Question: Talk about the condition:
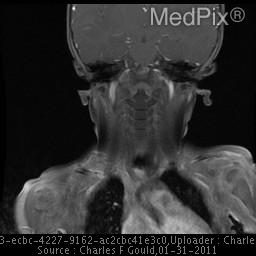
Answer: The disease is discussed as: Overall, hemangiomas are present in 10-12% of Caucasian children - mostly as cutaneous lesions, often called "strawberry marks".

Intra orbital vascular lesions account for 5-20% of all orbital masses in children.  Some of these are neoplastic (capillary hemangioma) while others are malformations including venous varices and cavernous hemangioma.  Capillary hemangiomas are composed of variably sized vascular spaces that are lined by proliferating endothelial cells.  Capillary hemangiomas have been reported as the most common vascular tumor of the orbit, representing 5-12% of pediatric orbital lesions.

Multiple synonyms have been used for these lesions, including infantile hemangioma, benign hemangioendothelioma,  and hemangioblastoma.  However, these terms are neither distinctive nor accurate and the most commonly used term is “capillary hemangioma” – to allow distinction from the “cavernous hemangioma” (AKA “cavernoma”, cavernous malformation).  The cavernous hemangioma is one of the most common orbital masses in the adult patient.  The latter process is malformative and not neoplastic. [Mulliken 1982 PMID: 7063565]

Orbital hemangiomas have been reported in association with PHACES (Posterior fossa malformations, Hemangiomas, Arterial anomalies, Cardiac defects and coarctation of the Aorta, Eye abnormalities, and Sternal abnormalities or ventral developmental defects); and also with blue rubber bleb nevus syndrome. [McCannel 1996 PMID: 8643250]

Orbital capillary hemangiomas (OCH) may be supplied either by branches of the internal (e.g. ophthalmic) or external carotid artery, and may extend intracranially through the superior orbital fissure or optic canal.

•  Clinical
Orbital capillary hemangioma (from now on just “hemangioma”) present as sporadic lesions in childhood, with approximately 1/3 as congenital lesions noted at birth.  The majority will present during the first decade.  Almost half of them may enlarge during a Valsalva maneuver or with crying.  There is a slight female predilection of 3:2 over males vs. up to 3:1 for cutaneous hemangioma.  These endothelial vascular neoplasms typically proliferate in the first few months after presentation; and, then most stabilize – often at an alarming size.  The natural history in most patients is for the lesions to stabilize for a period of years, and then begin spontaneous involution in adolescence, typically from 4-8 years of age.  Some cases have been followed for up to 18 years, with eventual spontaneous but slow involution. [Henderson JW Ophthalmology 1990 - PMID: 2342808]

In addition to the obvious facial discoloration and mass, capillary hemangiomas may interfere with vision, cause proptosis, diplopia or amblyopia, and even optic atrophy.  [Yap EY 1998 - PMID: 9703301]

•  Gross Pathology
These lesions are usually ruby-red soft, rounded and occasionally lobulated masses.  Lesions with skin or subcutaneous involvement are often called “strawberry” lesions due to their red color.

•  Histology
These lesions are usually well demarcated from surrounding tissues.  The histology varies with the phase of the lesion.  In younger patients, while the lesions are “active” or growing, histology shows mitotic activity from plump proliferating endothelial cells that surround small irregular vascular spaces.  Mast cells may be increased within the lesion.  Classically, involution begins within the center of the mass, and the advances outward.  Fatty and fibrous tissue surround the vascular space; and, the fibro-fatty tissue eventually replaced the vascular stroma.  These features allow distinction from cavernous hemangiomas, that have larger vascular spaces that are lined by flattened endothelial cells.

•  Imaging
» US
Ultrasound may play a dual role in capillary hemangioma – demonstrating the lesions as well as documenting their vascularity.  [Verity DH EYE 2006 - PMID: 17019424]  US shows great variability in lesion appearance, but can well document high-velocity flow in (100-1000 times normal) in feeding vessels.  [Verity2006]  Lesion involution is often preceded by stabilization in the rate of flow increase.  Although US can be used to follow the progression-regression sequence in these tumors, MR provides the best evaluation in the diagnostic phase.

» CT
The appearance of orbital capillary hemangiomas varies over time.  Most commonly during the growing phase, they will appear as intensely enhancing lesions, that may be either well demarcated or poorly marginated.  Lesions may be more dense than brain (50-60 HU) due to the blood filled vascular spaces.  In the involution phase, the attenuation of the lesion will decrease, as fibro-fatty tissue replaces the vascularity.

» MR
These lesions are usually well demarcated discrete lobulated masses with internal septations.  They are usually dark on T1W and become hyperintense with T2-weighting.  Bright contrast enhancement after Gadolinium is almost universal in these lesions.  As these lesions involute, fatty and fibrous tissue may replace the tumor and the lesion may show areas of T1 shortening.

» Treatment and Prognosis
The majority of these lesions will undergo spontaneous regression as the child ages.  About one-half will show involution by age 5, and the overwhelming majority will show clear signs of involution by seven or eight years.  Lesions that present at younger ages may also regress earlier in the life of the child.  Both oral and parenteral steroids, interferon therapy, and surgery may be used when vision is threatened by periocular lesions.  Fractionated stereotactic radiation may have potential benefit in some cases that do not regress or are not amenable to surgery.  [Tsao MN J. Neurosurgery 2003 - PMID: 12546367]